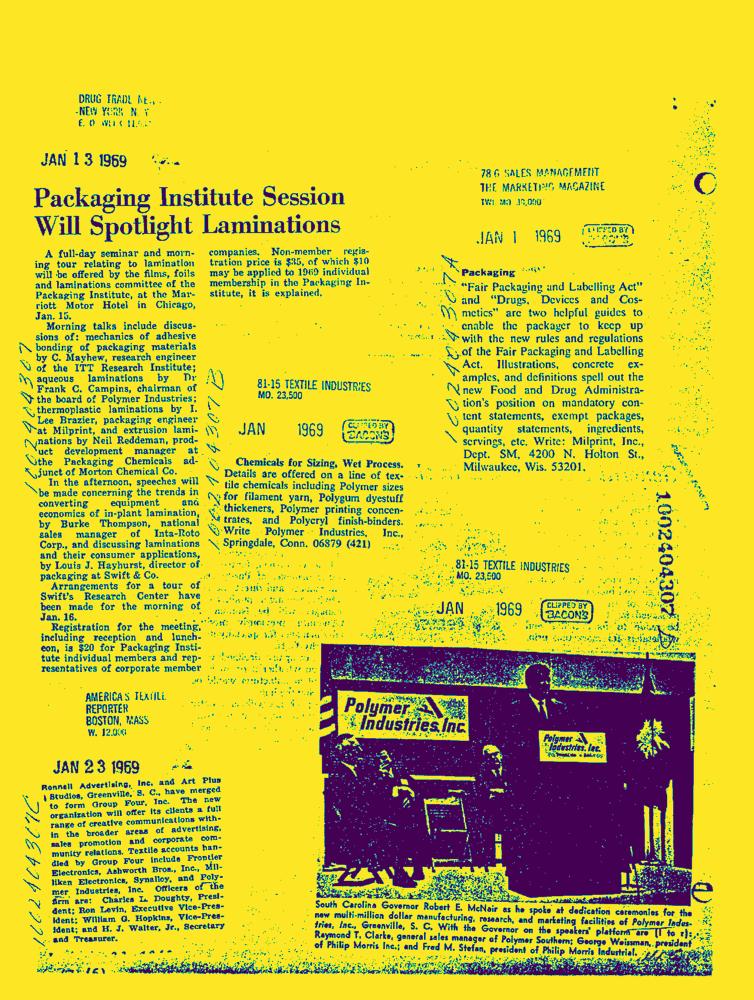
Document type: News-Article